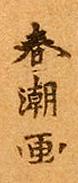
Signature of: katsukawa shunchō